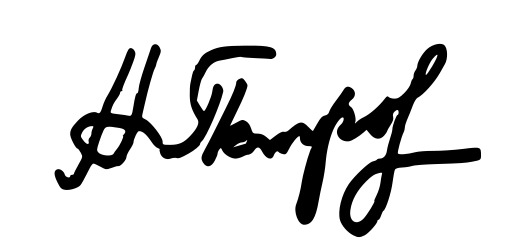
Signature of: nikola rusinski